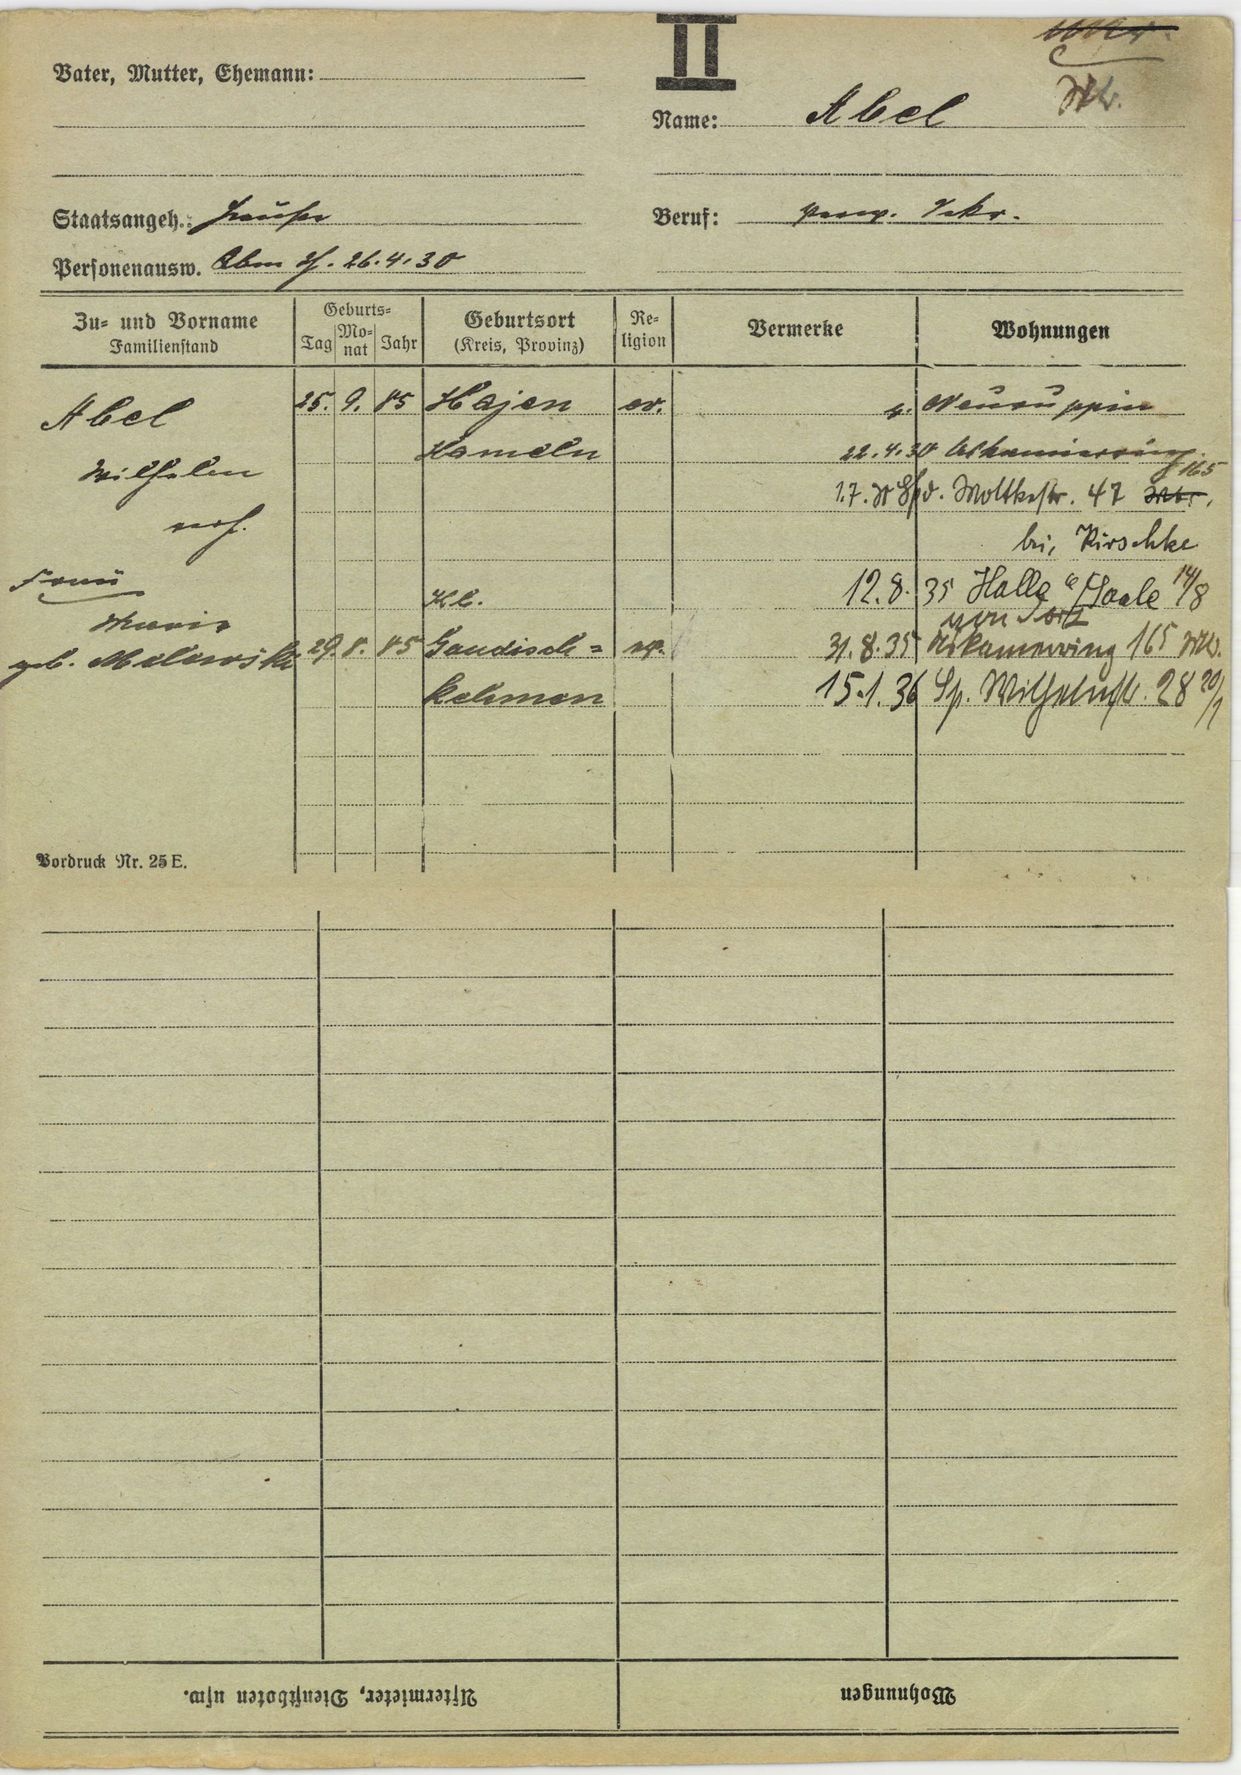
Abel